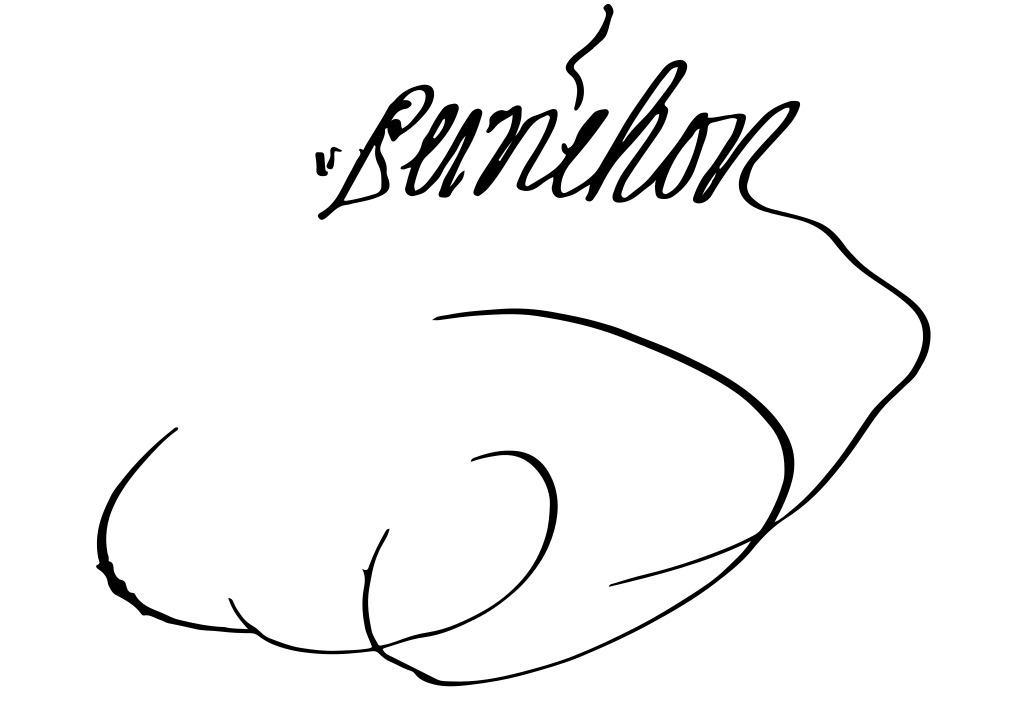
Signature of: q131763850